Question: What is the potential diagnosis?
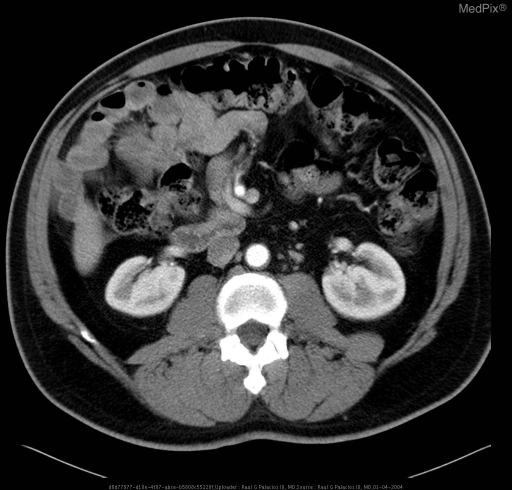
Answer: The possible diagnosis includes Malrotation
Diverticulitis
Acute Appendicitis
Mesenteric Adenitis
Infectious Enteritis
Atypical cholecystitis.